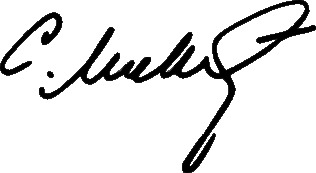
Signature of: slobodan milošević